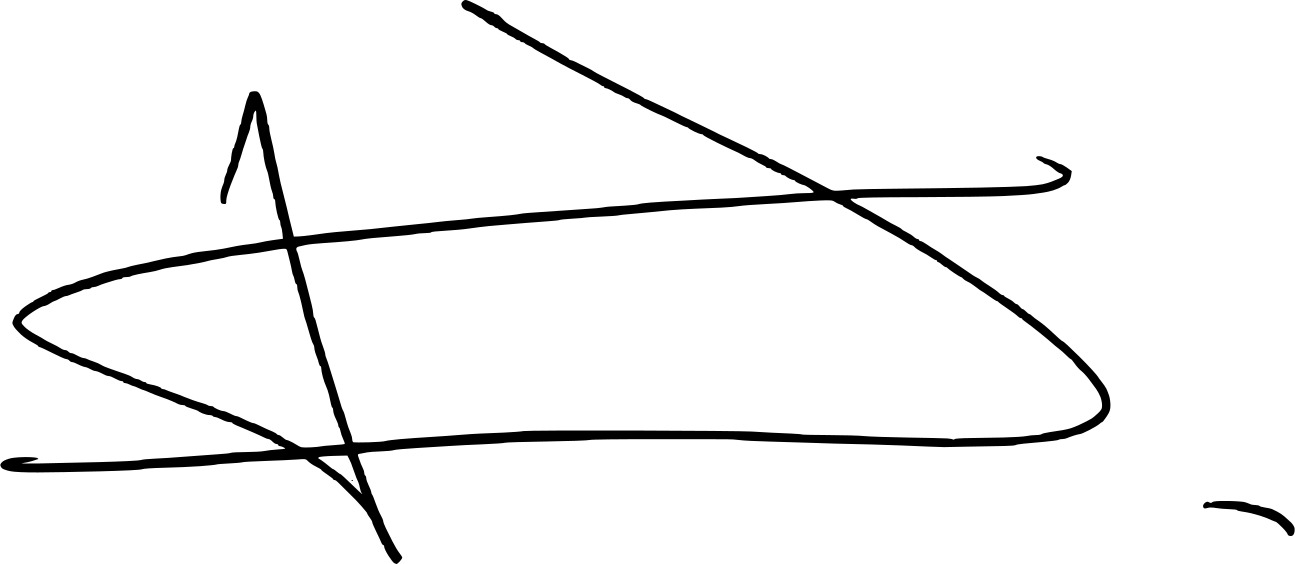
Signature of: fabien roussel